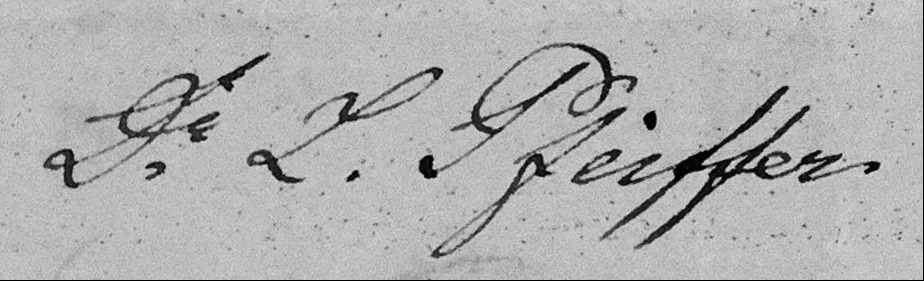
Signature of: ludwig georg karl pfeiffer